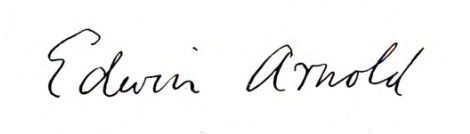
Signature of: edwin arnold